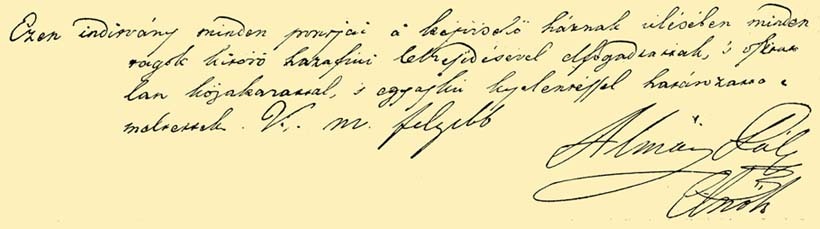
Signature of: pál almásy